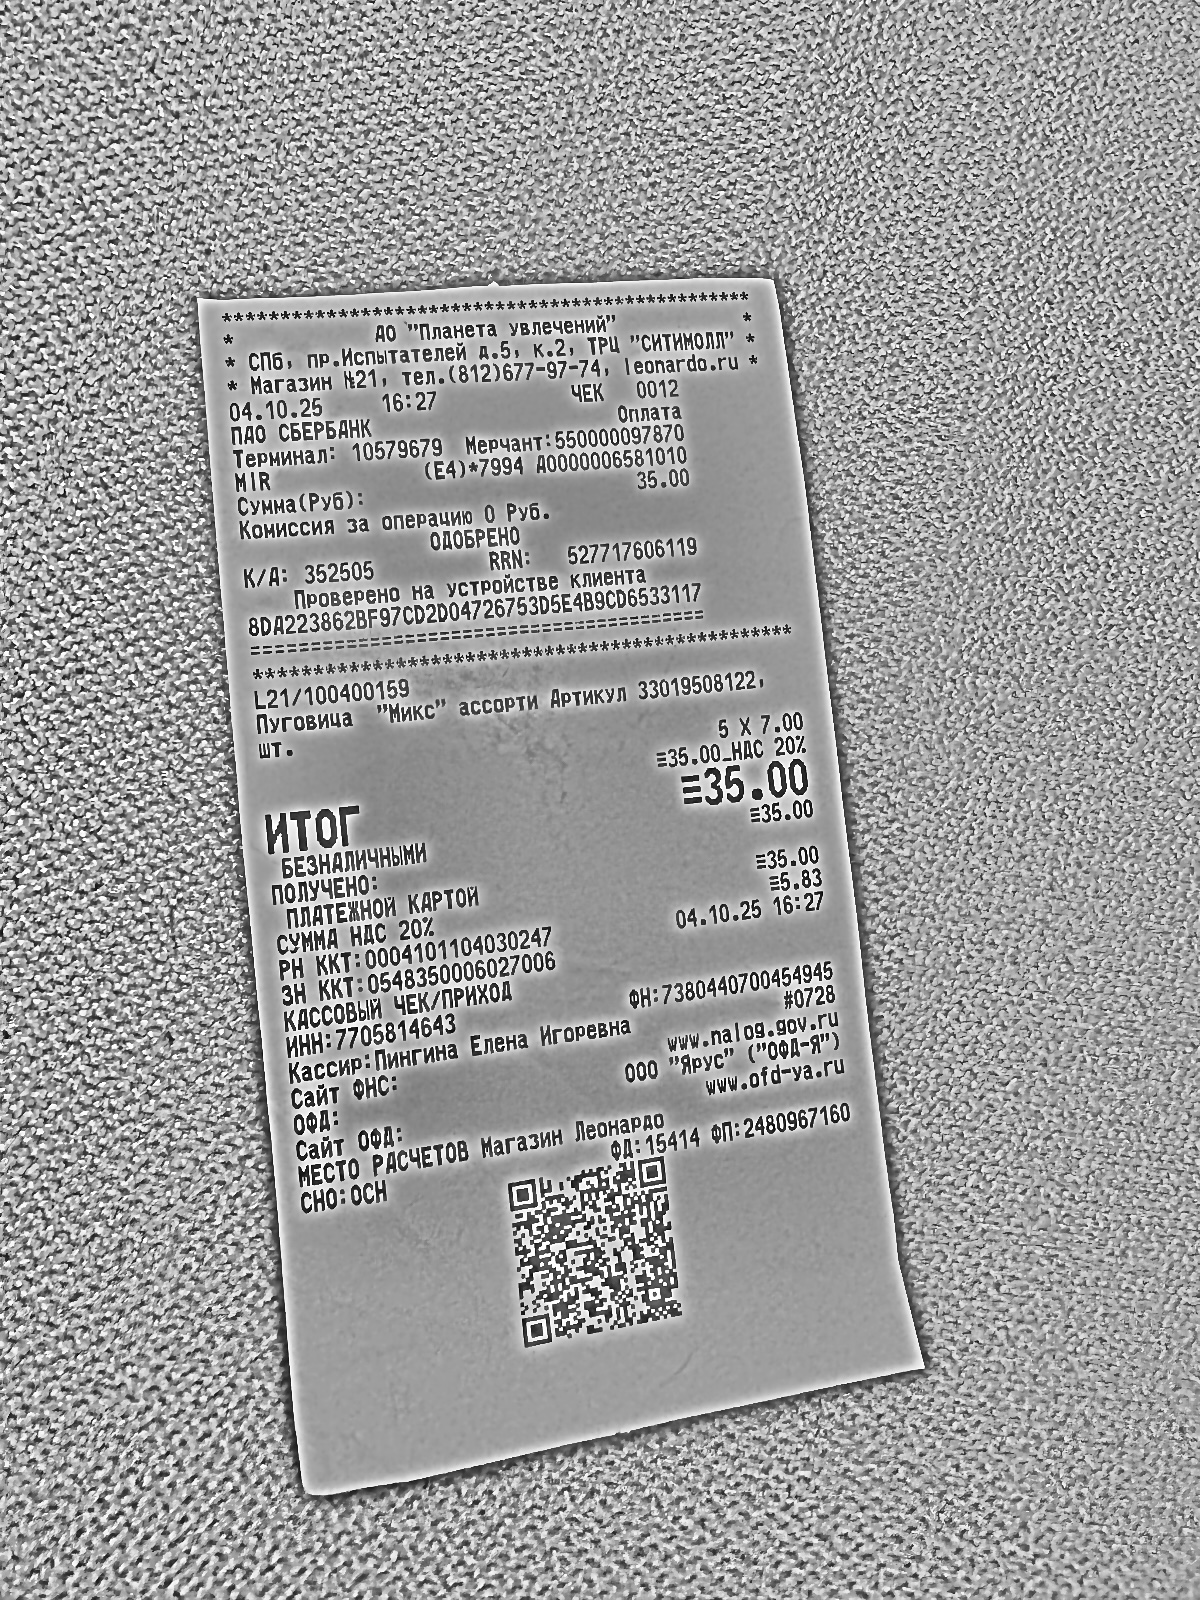
Продавец: АО "Планета увлечений"
ИНН: 7705814643
Дата: 04.10.25
Товары: Пуговица "Микс" ассорти Артикул 33019508122, шт.
Количество: 5.000
Цена: 7.00
Сумма: 35.00
Итого: 35.00